Question: What type of tax is indicated in the document, personal property or real estate?
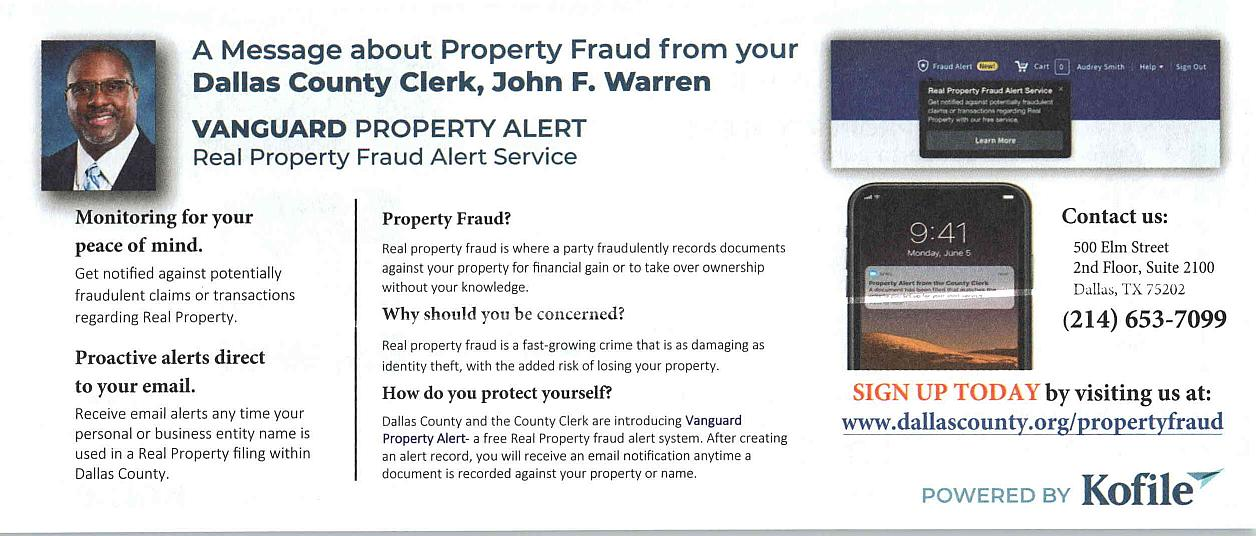
Answer: "Real Estate Tax"